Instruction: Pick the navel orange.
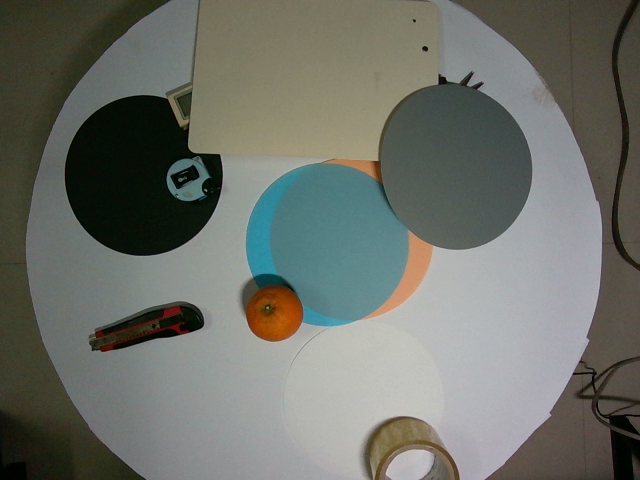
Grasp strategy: vertical